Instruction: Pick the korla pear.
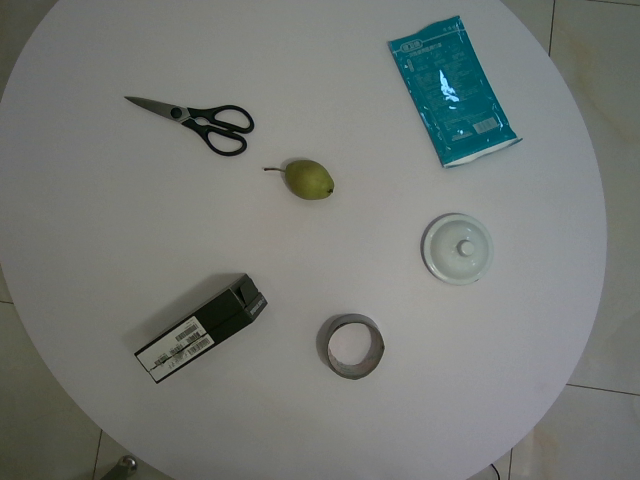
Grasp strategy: vertical